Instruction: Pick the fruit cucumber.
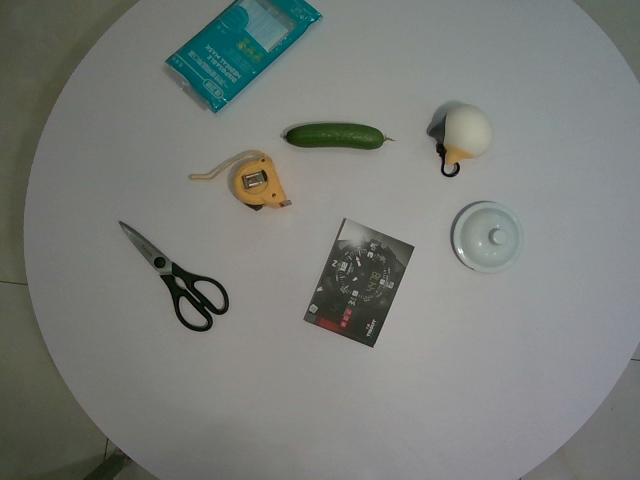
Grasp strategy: vertical